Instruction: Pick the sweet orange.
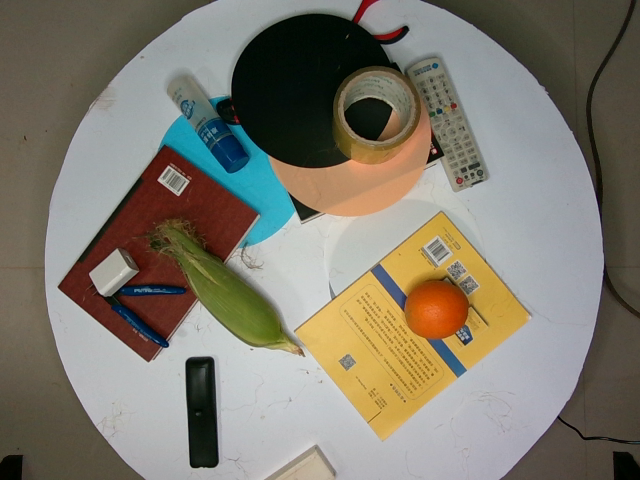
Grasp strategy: vertical